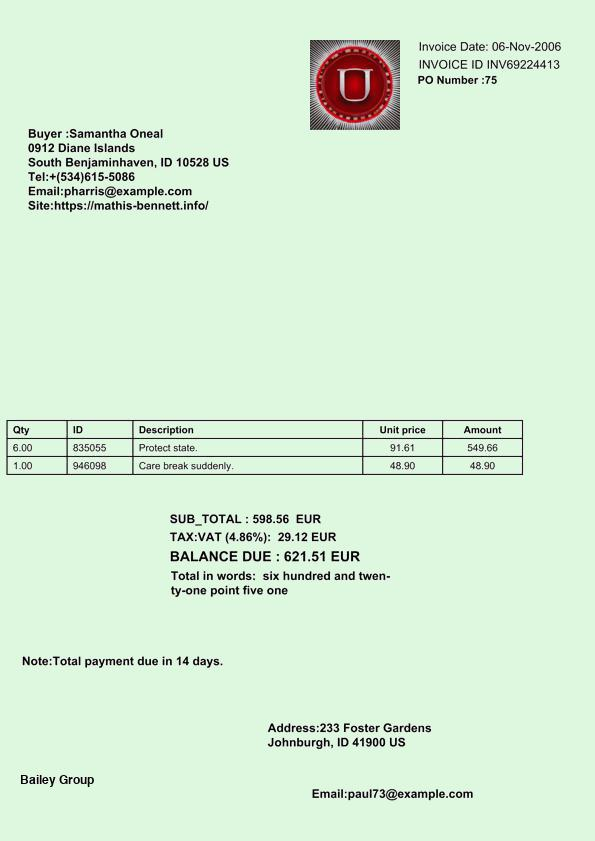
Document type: Invoice